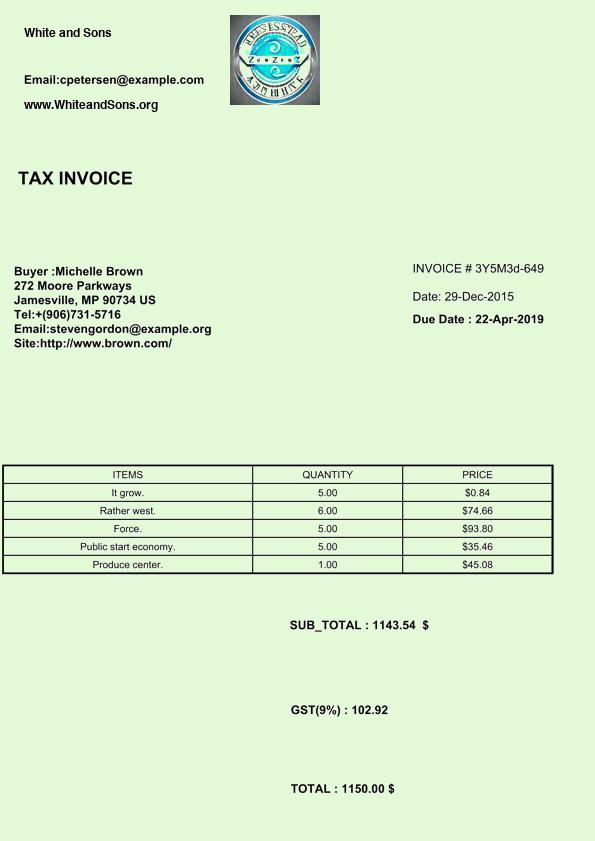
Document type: Invoice